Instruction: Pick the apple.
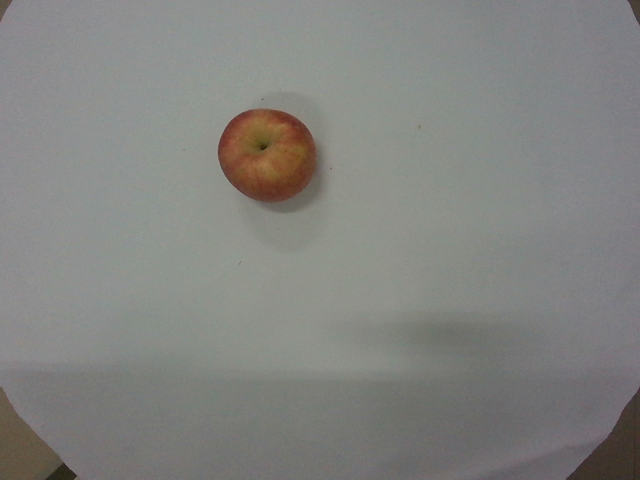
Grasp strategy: vertical